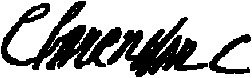
Signature of: edward hyde 1st earl of clarendon